Question: What is the potential diagnosis?
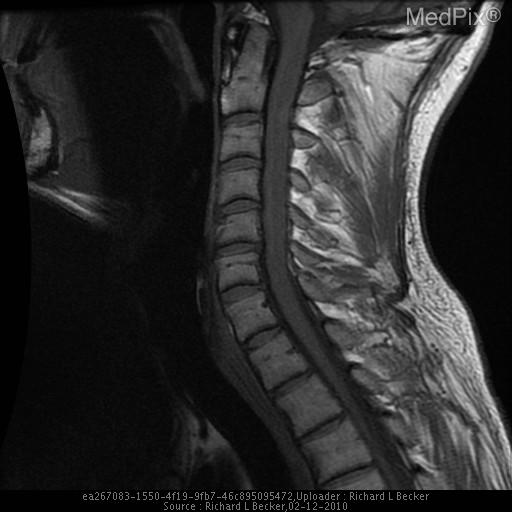
Answer: The possible diagnosis includes •  AVM
•  Cavernous malformation
•  Ependymoma
•  Astrocytoma
•  Hemangioblastoma
•  Metastatic vascular tumor (in particular RCC)
•  extramedullary/intradural tumor..